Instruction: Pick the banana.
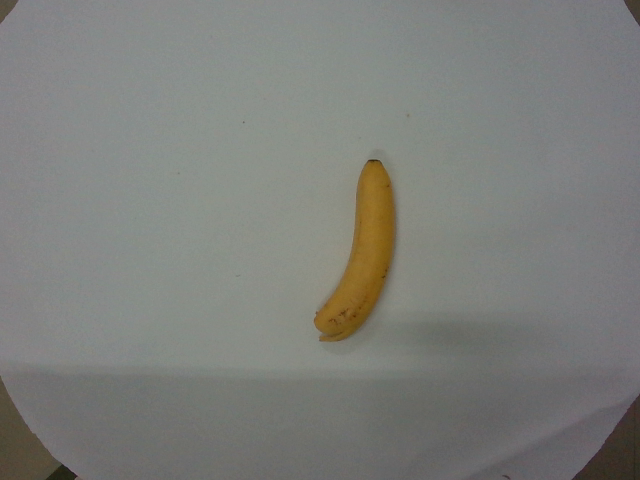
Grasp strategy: vertical